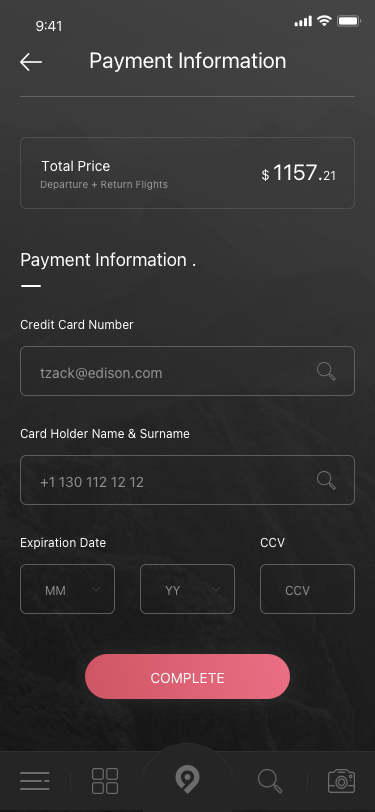
Text in this UI design:
Total Price
Departure + Return Flights
$ 1157.21
COMPLETE
Payment Information
tzack@edison.com
Credit Card Number
Payment Information .
+1 130 112 12 12
Card Holder Name & Surname
CCV
YY
MM
Expiration Date
CCV